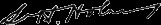
Signature of: theophilus h holmes